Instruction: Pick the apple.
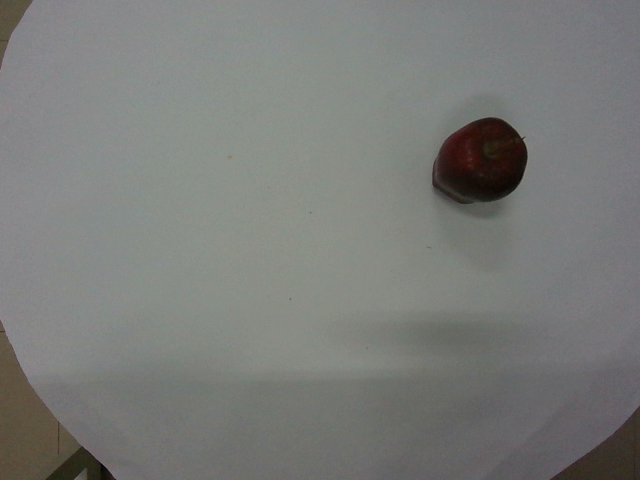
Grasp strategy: vertical